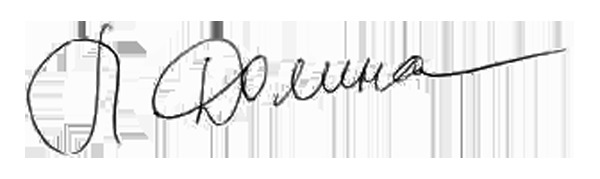
Signature of: larisa dolina